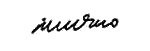
Signature of: bülent ecevit